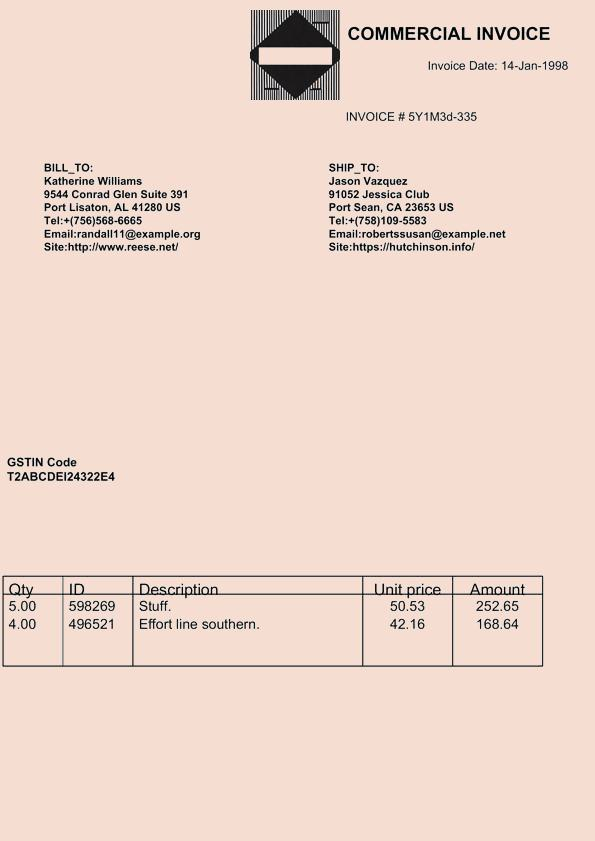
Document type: Invoice